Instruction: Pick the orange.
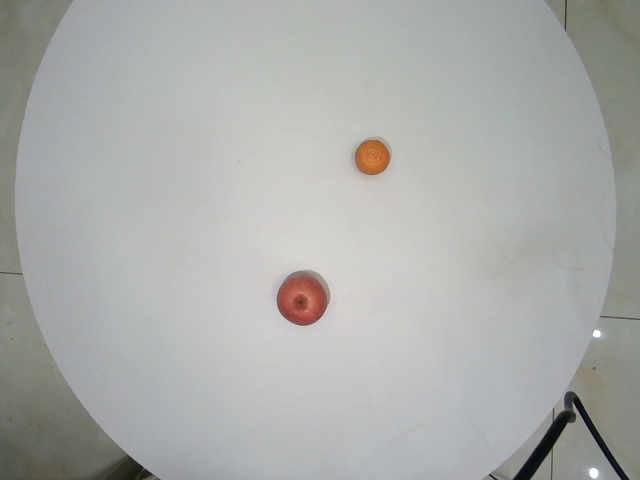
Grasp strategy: vertical